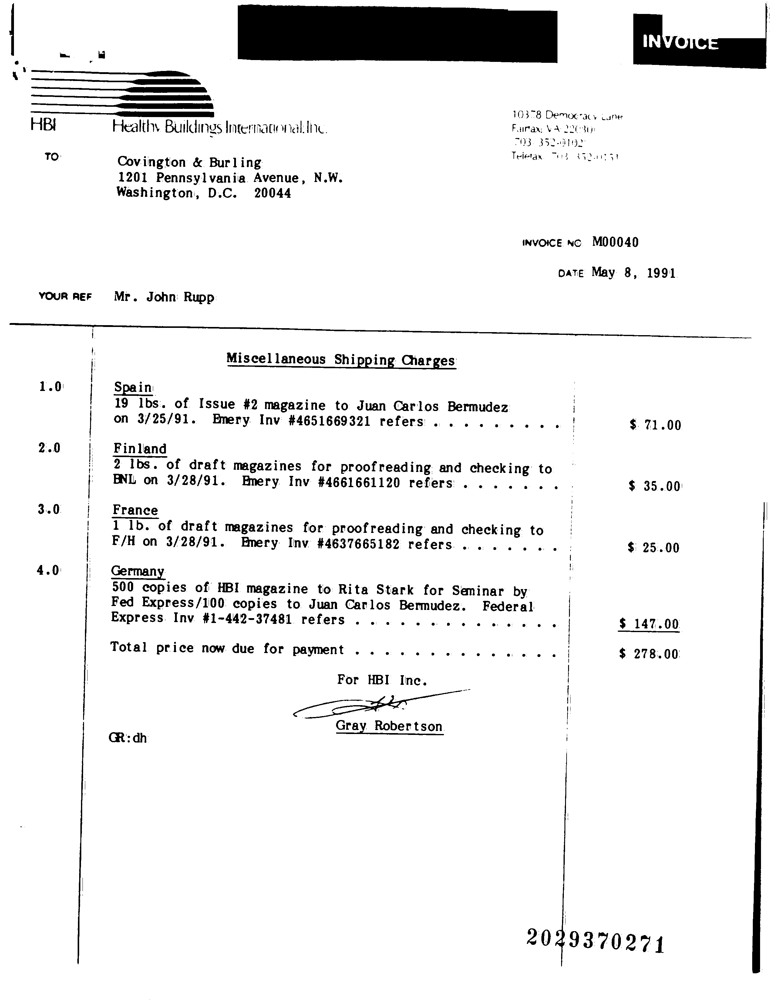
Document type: Invoice